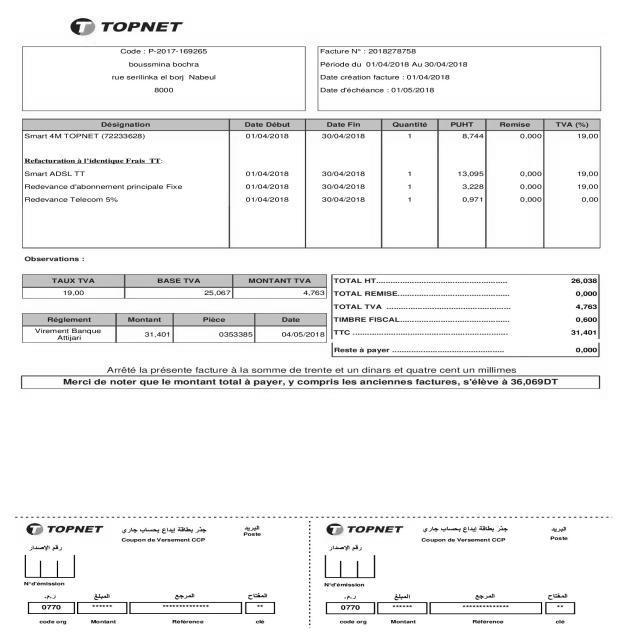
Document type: Invoice